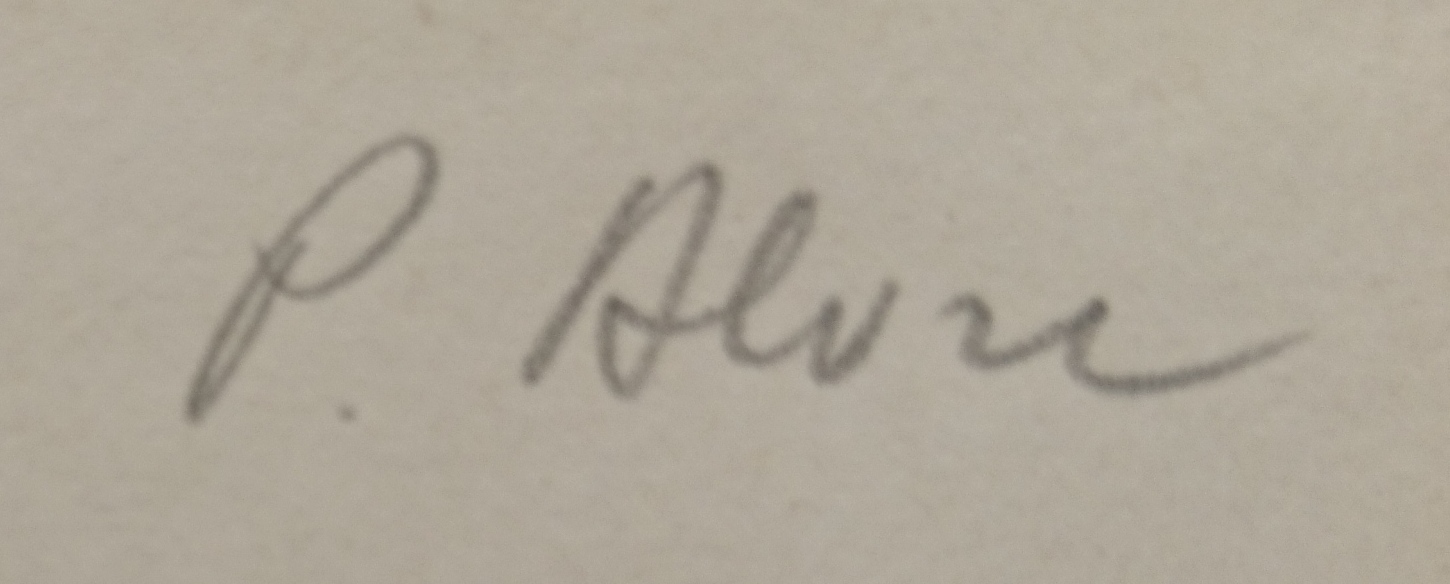
Signature of: paul alvre